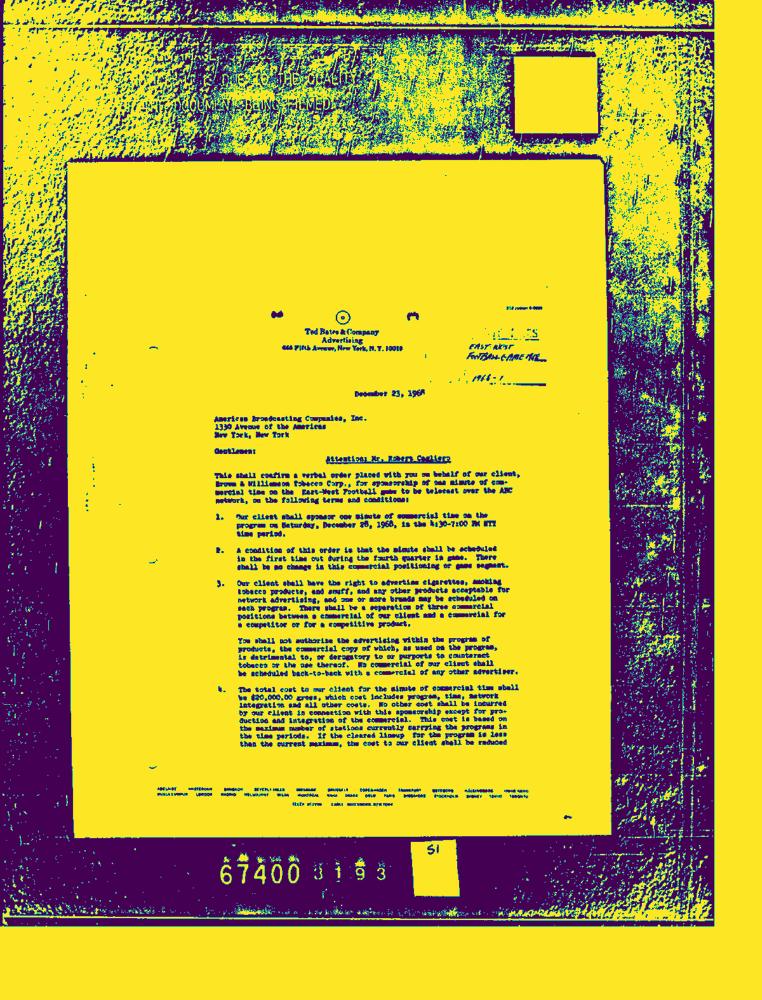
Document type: Letter-Doc